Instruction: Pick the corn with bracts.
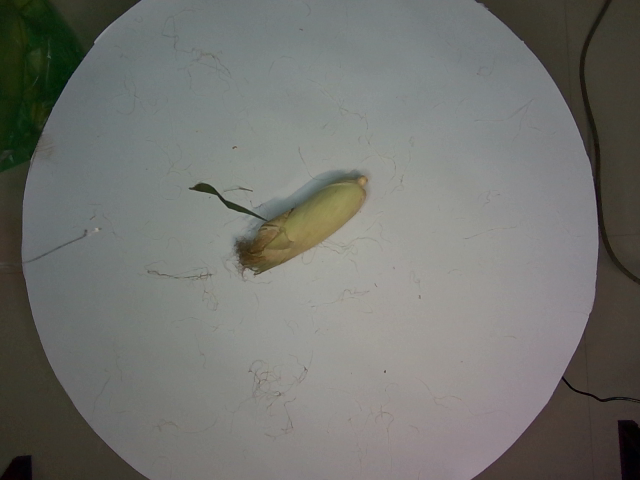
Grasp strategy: vertical